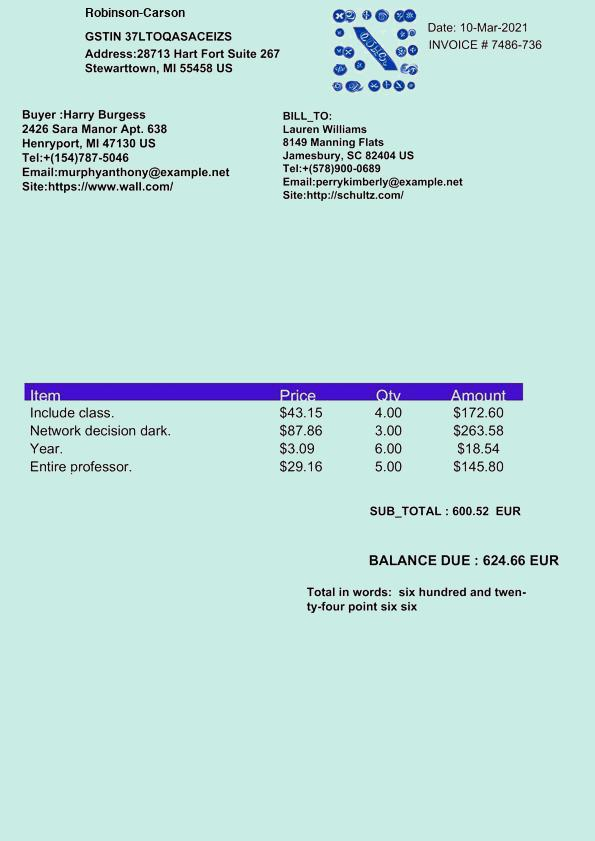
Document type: Invoice